Question: What was observed in the imaging?
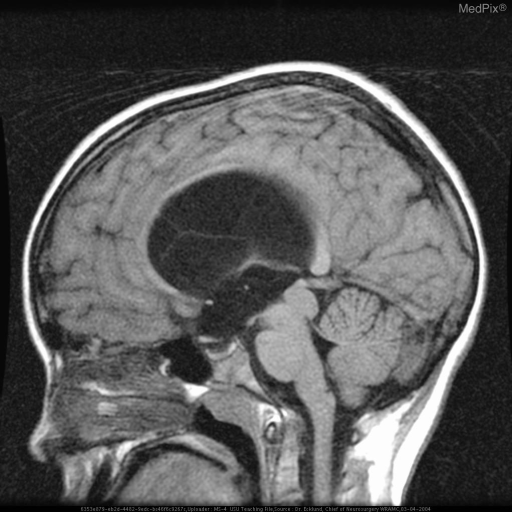
Answer: The imaging shows Symmetric severe dilation of the third and lateral ventricles.  Fourth ventricle is of normal size and contour.  There is obliteration of Sylvian aqueduct by an enlarged and convex portion of the superior tectal plate.   There is no reliable evidence of parenchymal enhancement here or otherwise.  There is a linear increased FLAIR signal noted around the lateral ventricles suggestive of transependymal pressure or CSF flow.  The orbits, skull base and pituitary fossa are all WNL.  Normal intracranial flow void seen Symmetric severe dilation of the third and lateral ventricles.  Fourth ventricle is of normal size and contour.  There is obliteration of Sylvian aqueduct by an enlarged and convex portion of the superior tectal plate.   There is no reliable evidence of parenchymal enhancement here or otherwise.  There is a linear increased FLAIR signal noted around the lateral ventricles suggestive of transependymal pressure or CSF flow.  The orbits, skull base and pituitary fossa are all WNL.  Normal intracranial flow void seen..